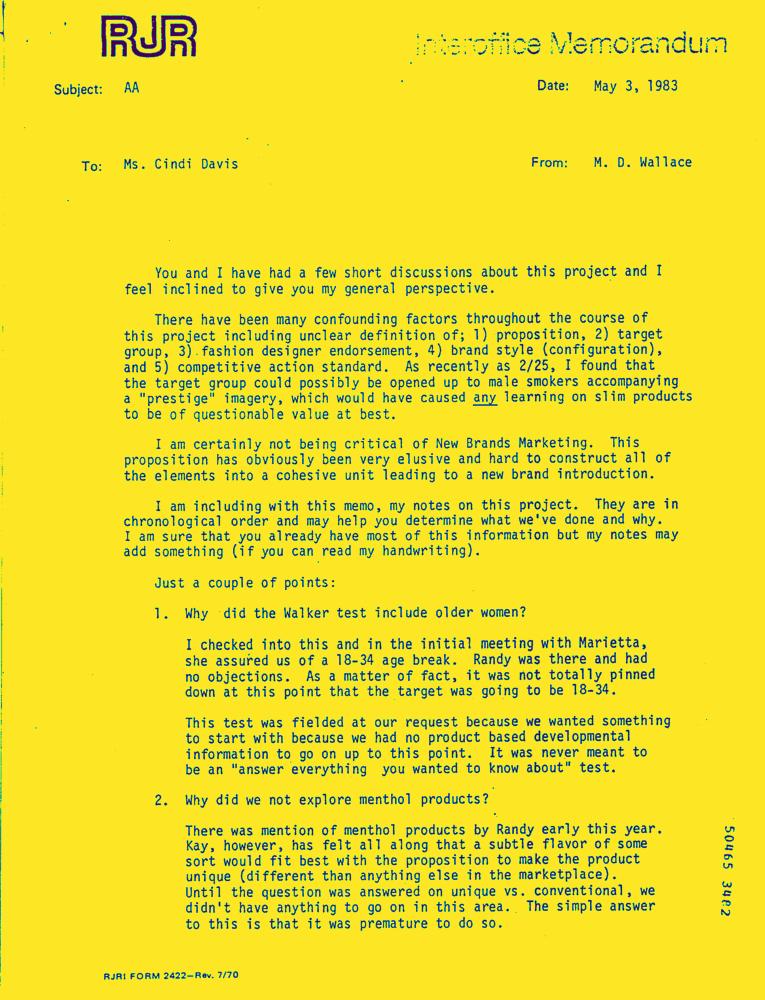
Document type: Letter-Doc